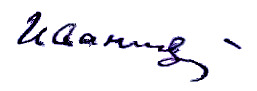
Signature of: vasily ivanitsky